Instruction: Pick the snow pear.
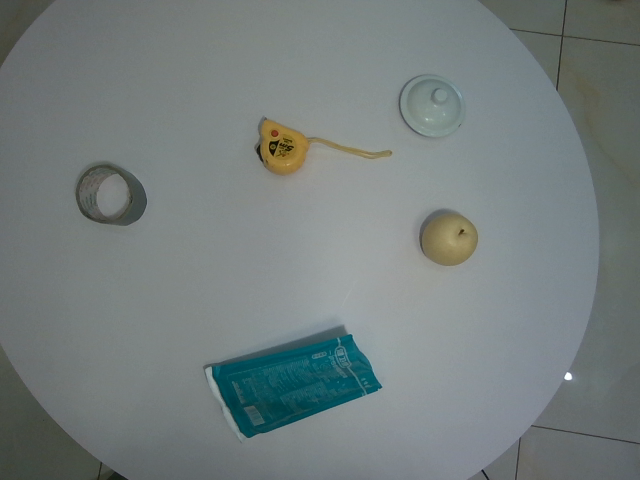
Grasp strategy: vertical